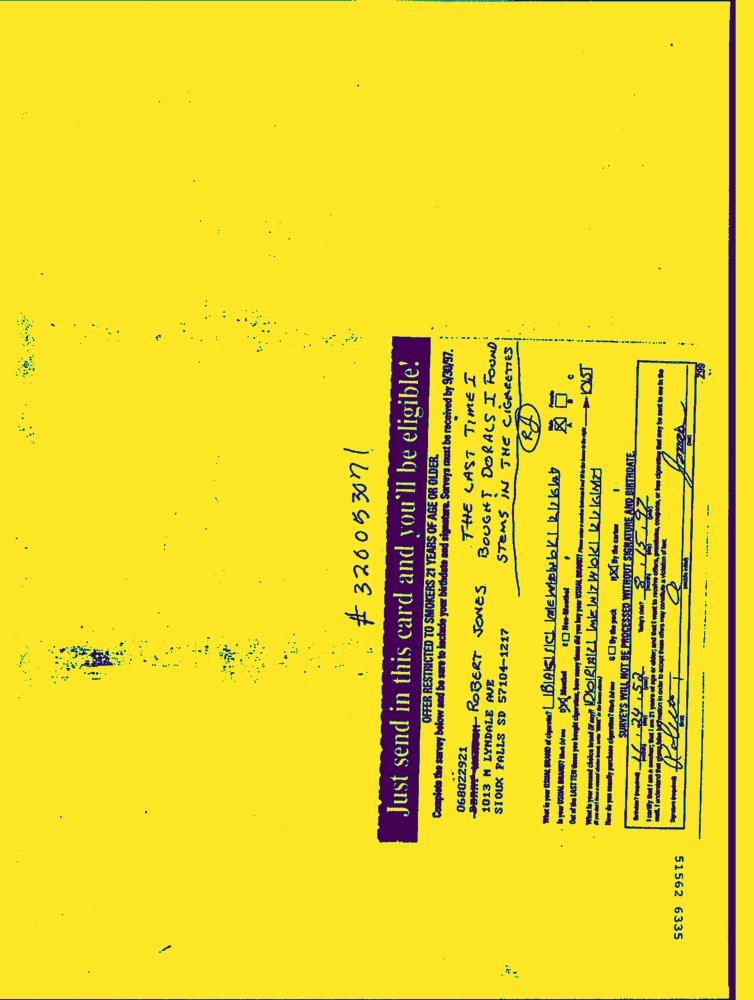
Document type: Hand-Written